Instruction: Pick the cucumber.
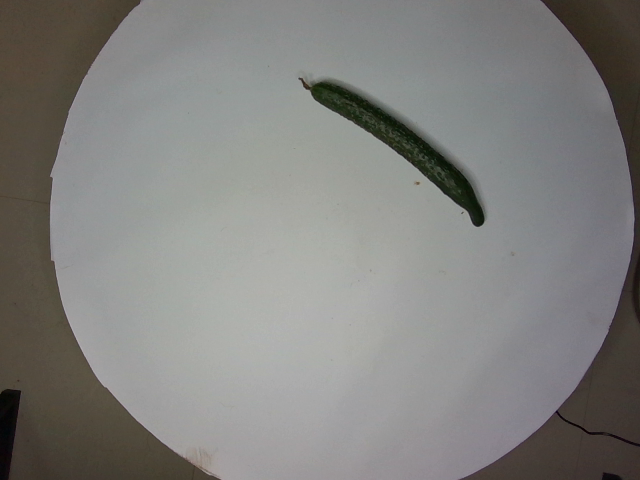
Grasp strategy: vertical